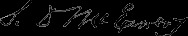
Signature of: samuel d mcenery